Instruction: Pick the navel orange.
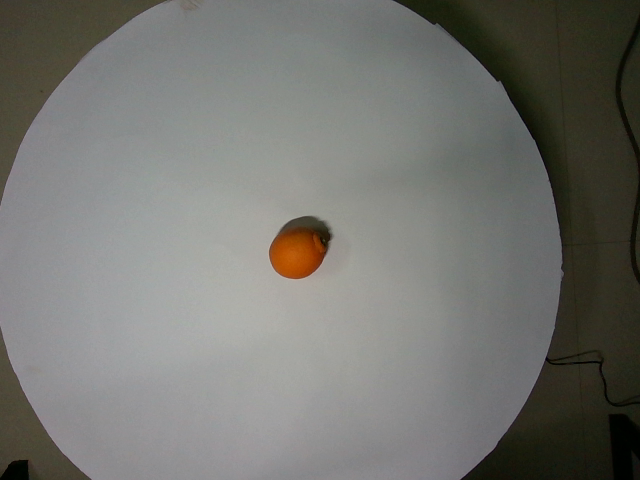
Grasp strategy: vertical